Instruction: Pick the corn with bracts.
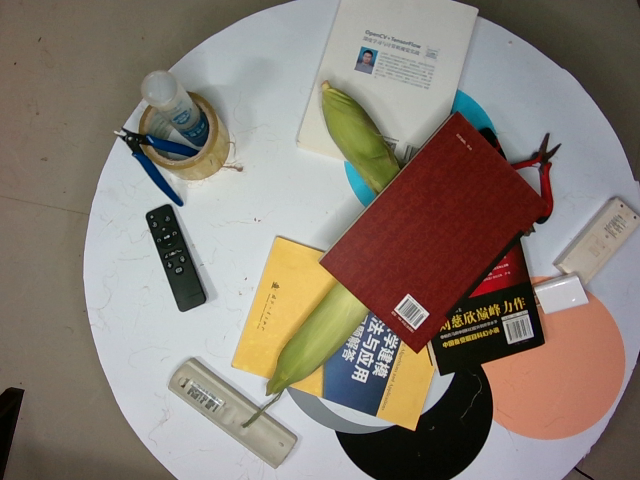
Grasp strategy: vertical